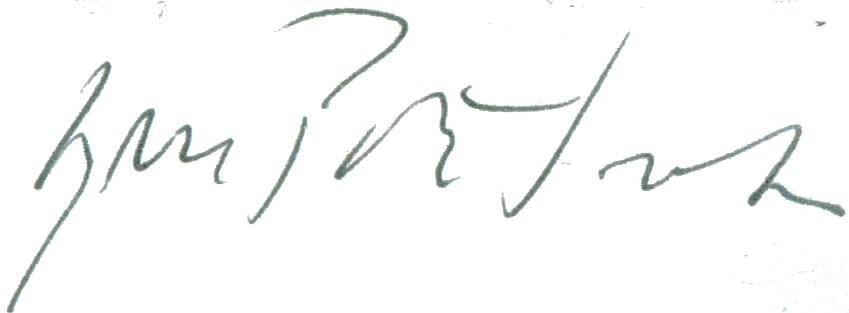
Signature of: kjell pahr iversen